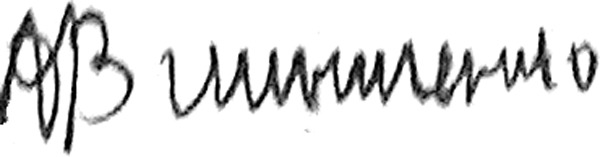
Signature of: q54366339